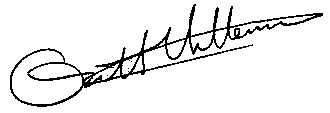
Signature of: gilles villeneuve